Question: What are the imaging findings?
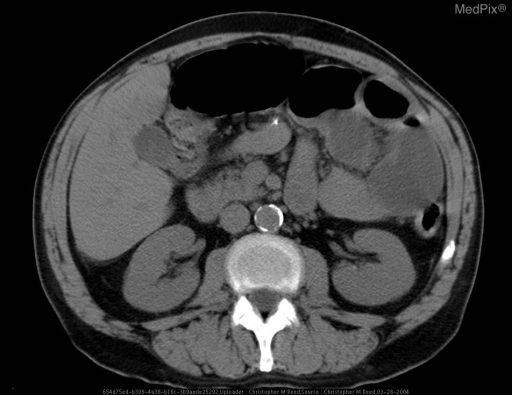
Answer: The imaging shows Flat and Upright Abdominal Films reveal multiple dilated loops of small bowel with prominent air fluid levels.

Axial CT images from the upper abdomen show normal orientation of the Superior Mesenteric Artery and Vein proximally with twisting and malposition of the Superior Mesenteric Artery distally (SMA to the left of the SMV proximally and to the right of the SMV distally).

Axial CT images from the mid-lower abdomen show the mesenteric whorl sign (twisting of the mesentery) and associated mesenteric vessel engorgement. Bowel wall thickening suggests ischemia. Upper Abdomen
- Proximal SMA.